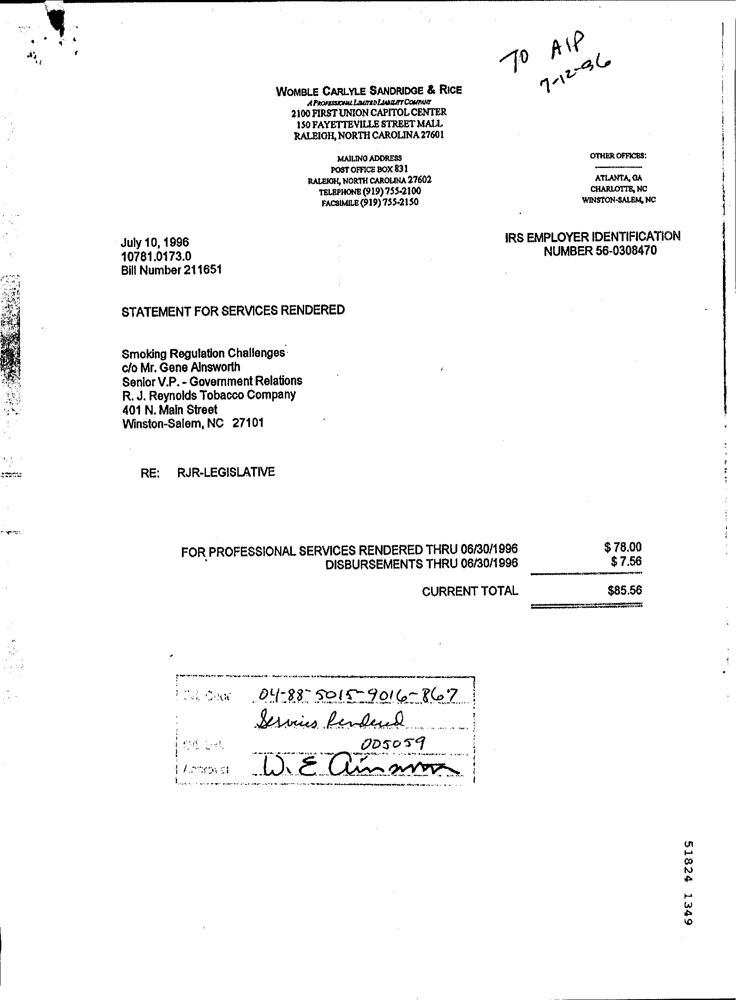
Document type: Invoice